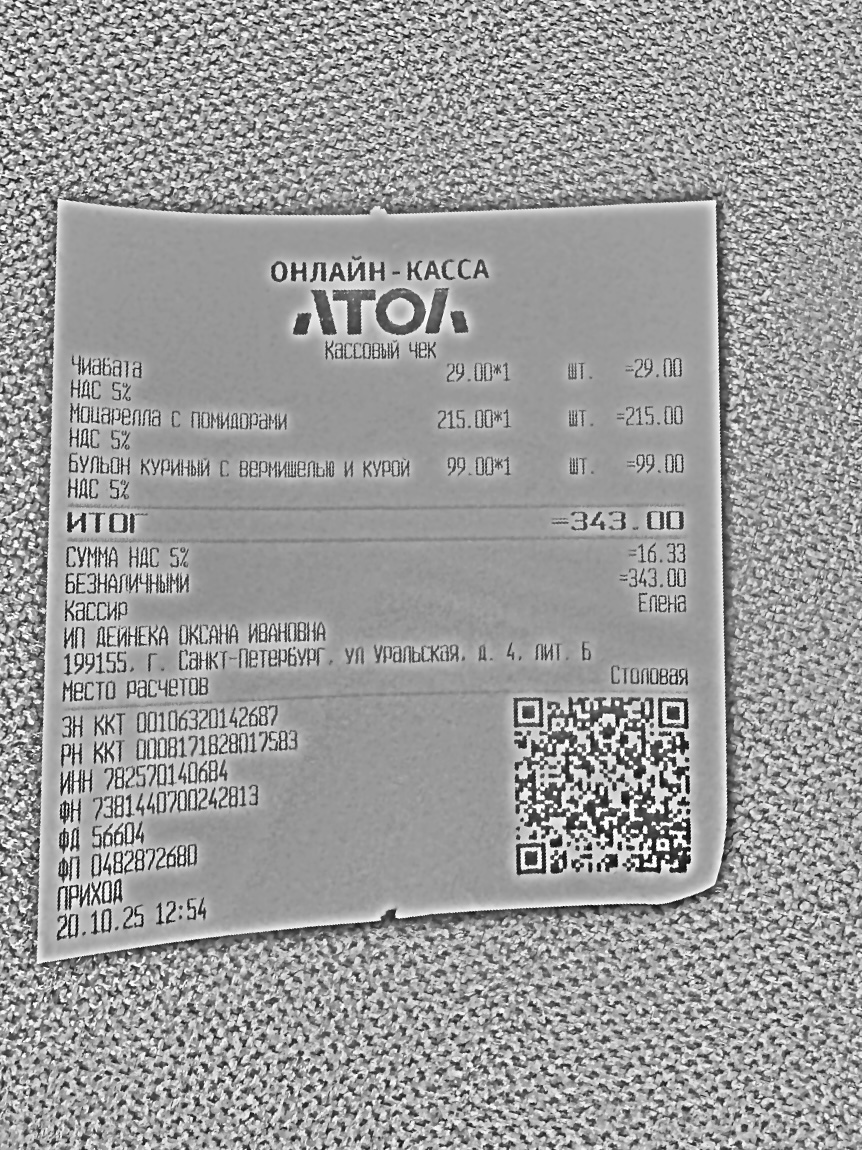
Продавец: ИП ДЕЙНЕКА ОКСАНА ИВАНОВНА
ИНН: 782570140684
Дата: 20.10.25
Товары: Чиабата; Моцарелла с помидорами; Бульон куриный с вермишелью и курой
Количество: 1; 1; 1
Цена: 29.00; 215.00; 99.00
Сумма: 29.00; 215.00; 99.00
Итого: 343.00